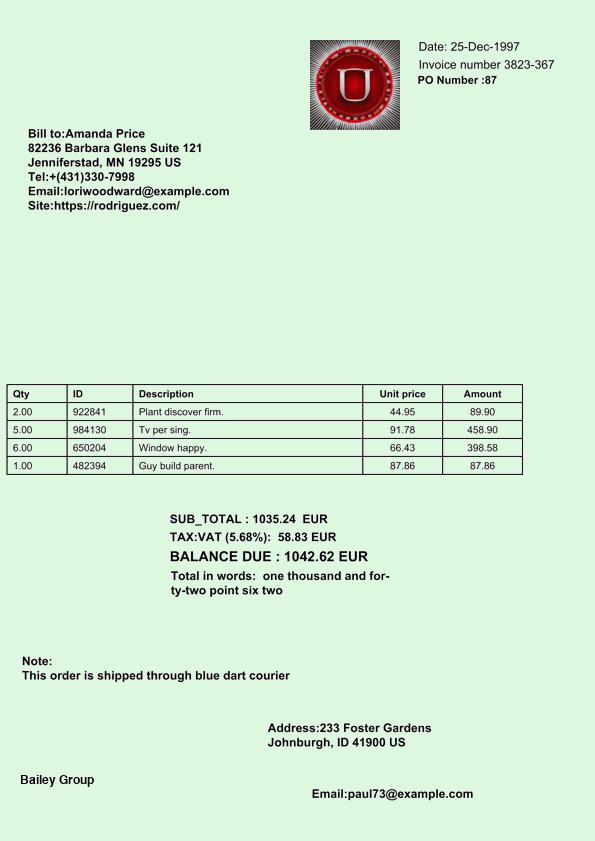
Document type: Invoice